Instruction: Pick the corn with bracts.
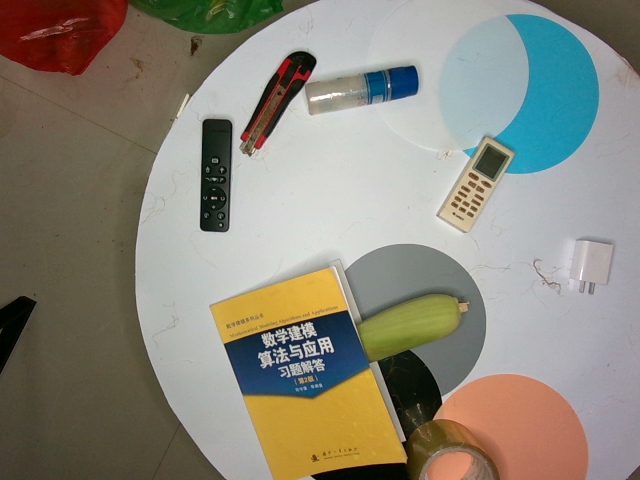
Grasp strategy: vertical